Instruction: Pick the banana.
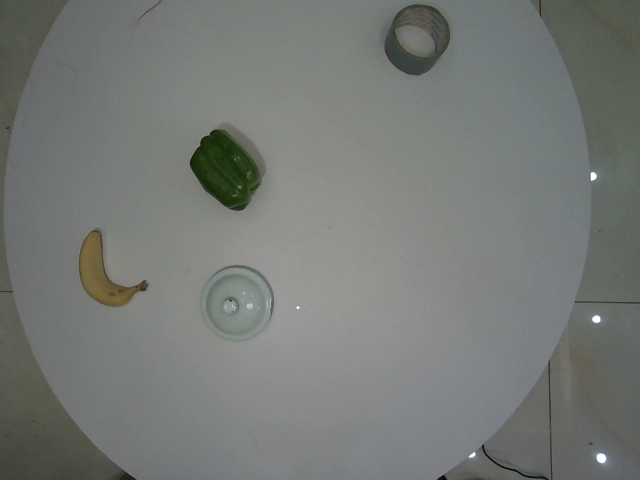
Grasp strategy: vertical